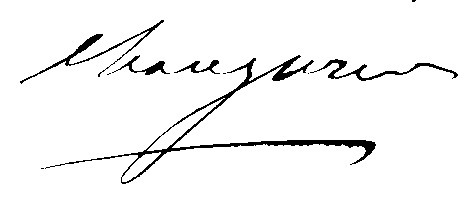
Signature of: nicolas changarnier